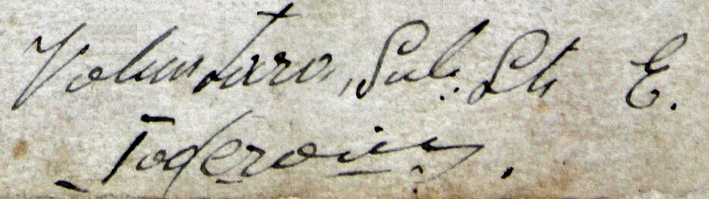
Signature of: ecaterina teodoroiu